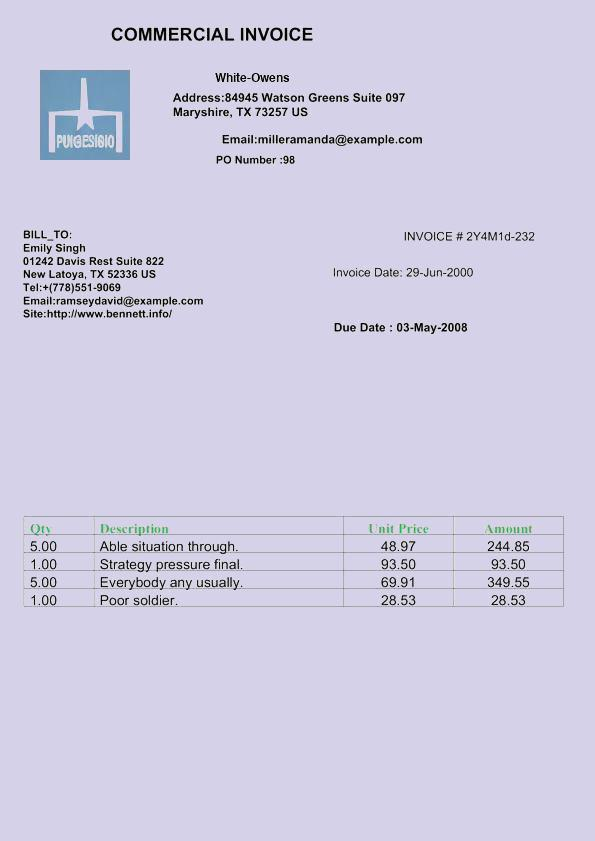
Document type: Invoice